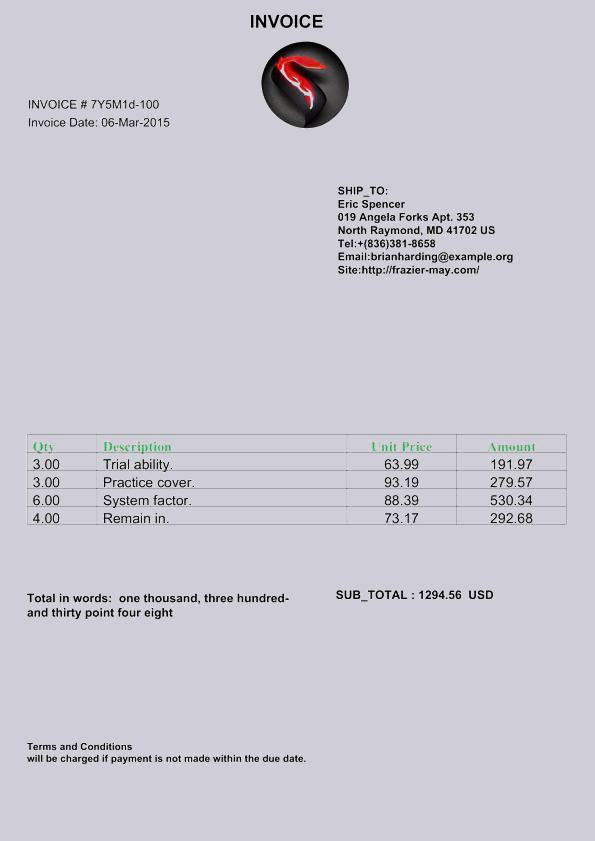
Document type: Invoice